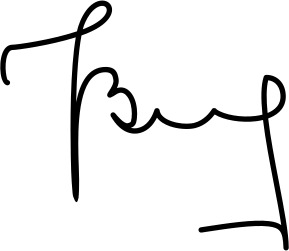
Signature of: ylli bufi